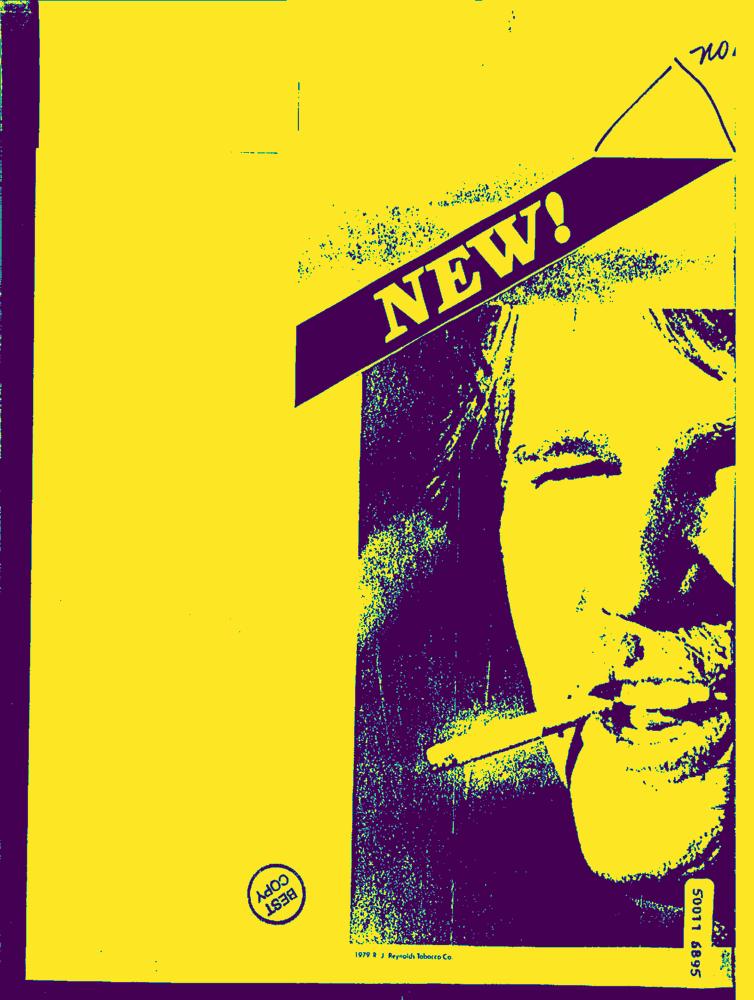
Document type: AD